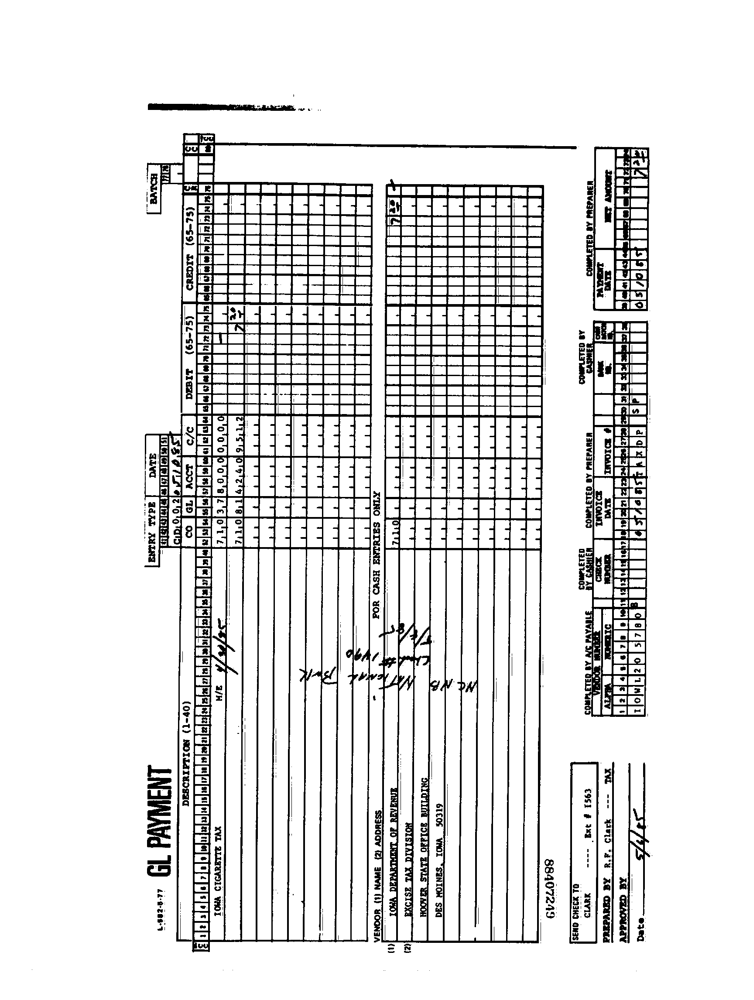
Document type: Invoice